Question: What was observed in the imaging?
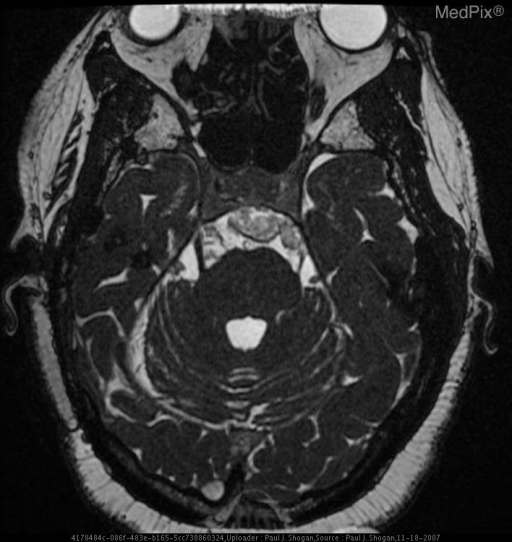
Answer: The imaging shows Noncontrast CT:  The patient is status post right suboccipital craniotomy.  There is a subtle area of hypoattenuation off-midline to the right, anterior and lateral to the pons.

Contrast enhanced CT demonstrates a subtle area of nonenhancing hypoattenuation off-midline to the right, anterior and lateral to the medulla.

MRI:

Sagittal T1-weighted FLAIR demonstrates expansion of the prepontine cistern, and enlargement of the CSF space anterior to the proximal cervical spinal cord and medulla, with displacement of the medulla posteriorly.  This space contains an extra-axial mass, demonstrating heterogeneous signal intensity.

Coronal T2-weighted FLAIR demonstrates heterogeneous signal intensity in the prepontine cistern.

Axial T1 weighted images demonstrates the prepontine cistern extra-axial mass that is near CSF signal intensity with enlargement of the pre-medullary cistern.

Axial T2 weighted images demonstrates the lamellated mass, which is heterogenous in signal intensity posterior to the hypophsial fossa and anterior to the basilar artery.

Axial T1-weighted image with gadolinium demonstrates no significant enhancement of the extra-axial mass.

Axial Diffusion Weighted image demonstrate restricted diffusion.

Sagittal 3D FIESTA demonstrates low signal in the prepontine cistern, and enlargement of the CSF space anterior to the proximal cervical spinal cord and medulla.

Axial 3D FIESTA image demonstrates low signal intensity in the prepontine cistern, medial to cranial nerve V, and adjacent to the right cranial nerve VII and VIII complex. Axial 3D FIESTA image demonstrates low signal intensity in the prepontine cistern, medial to cranial nerve V..